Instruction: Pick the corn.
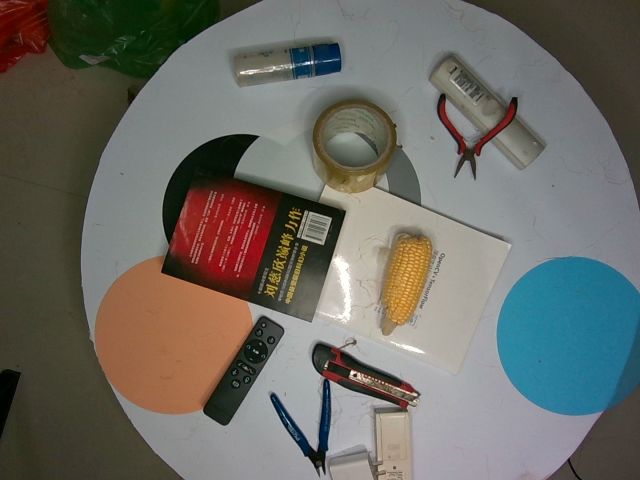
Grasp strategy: vertical